Question: What is the total amount of taxes owed as per the document?
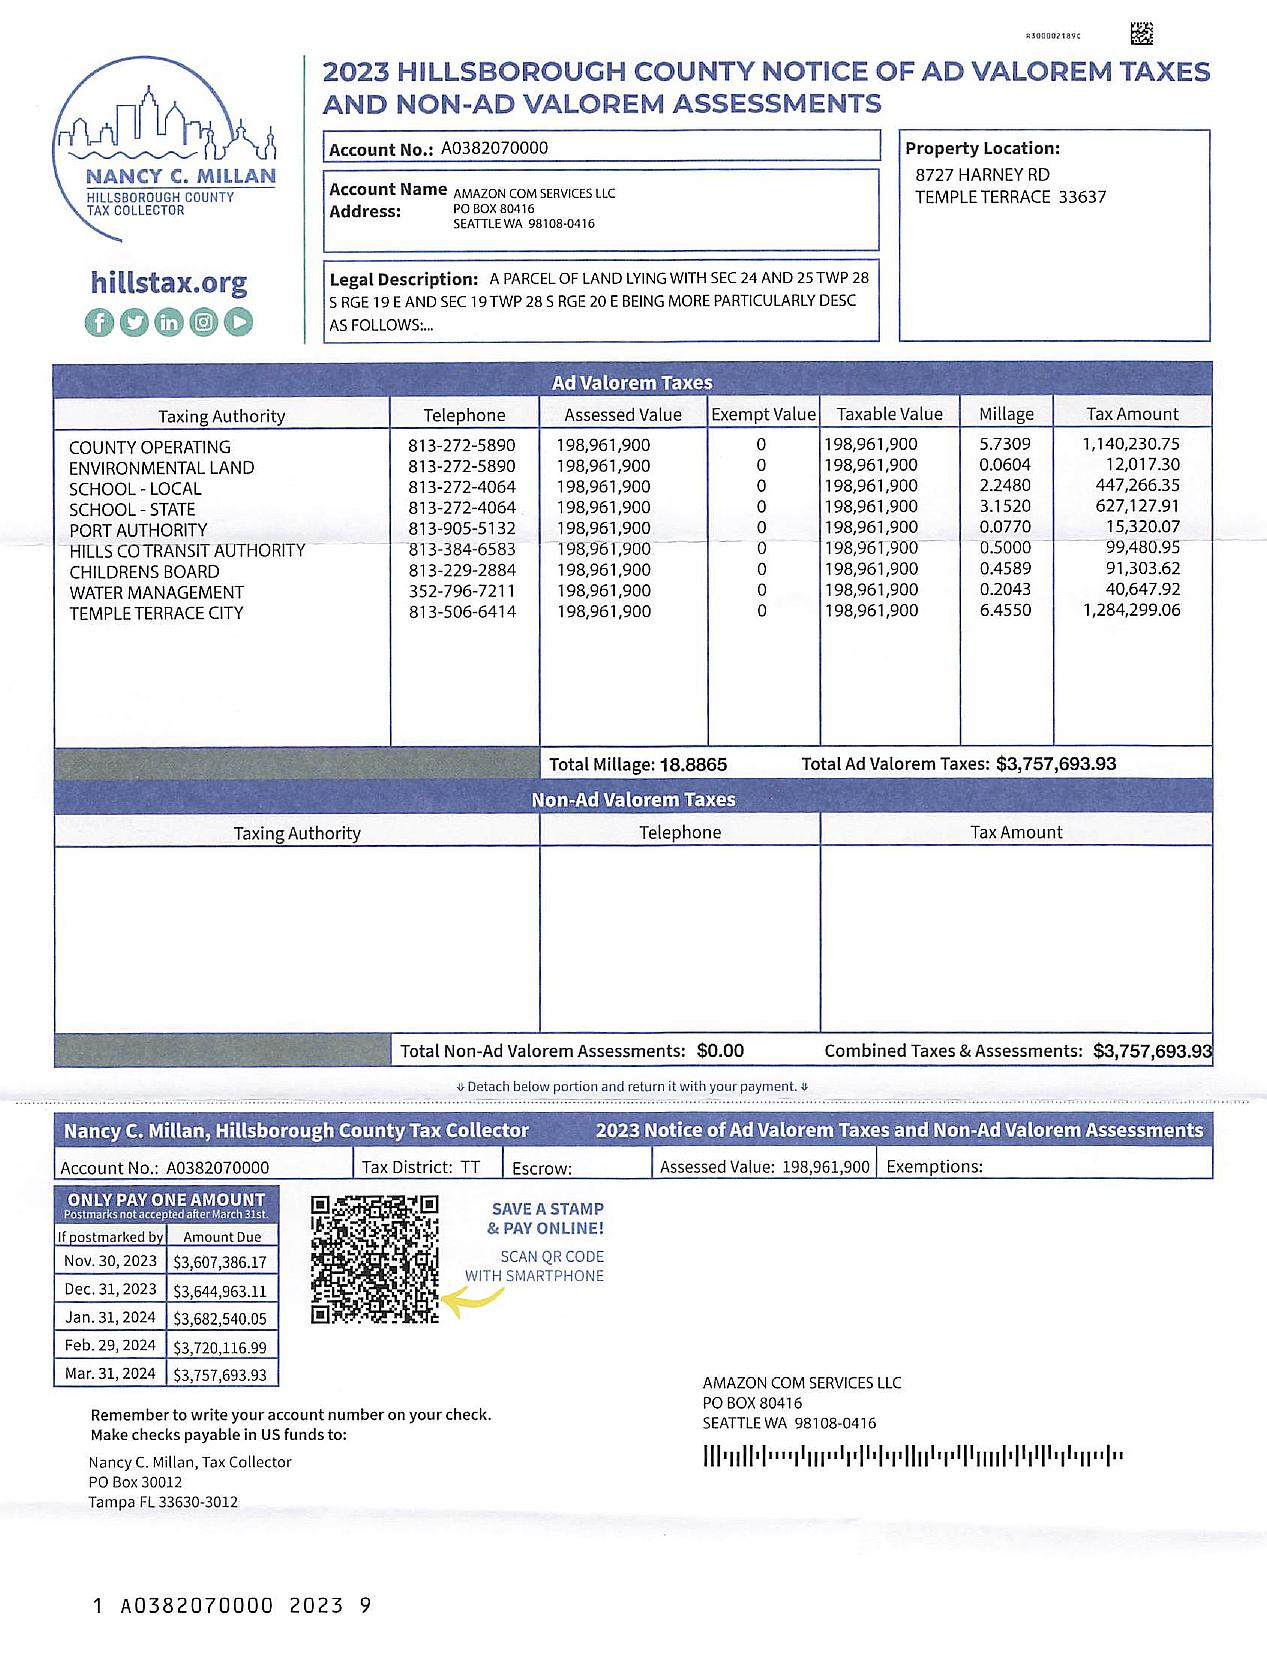
Answer: "$3,757,693.93 "